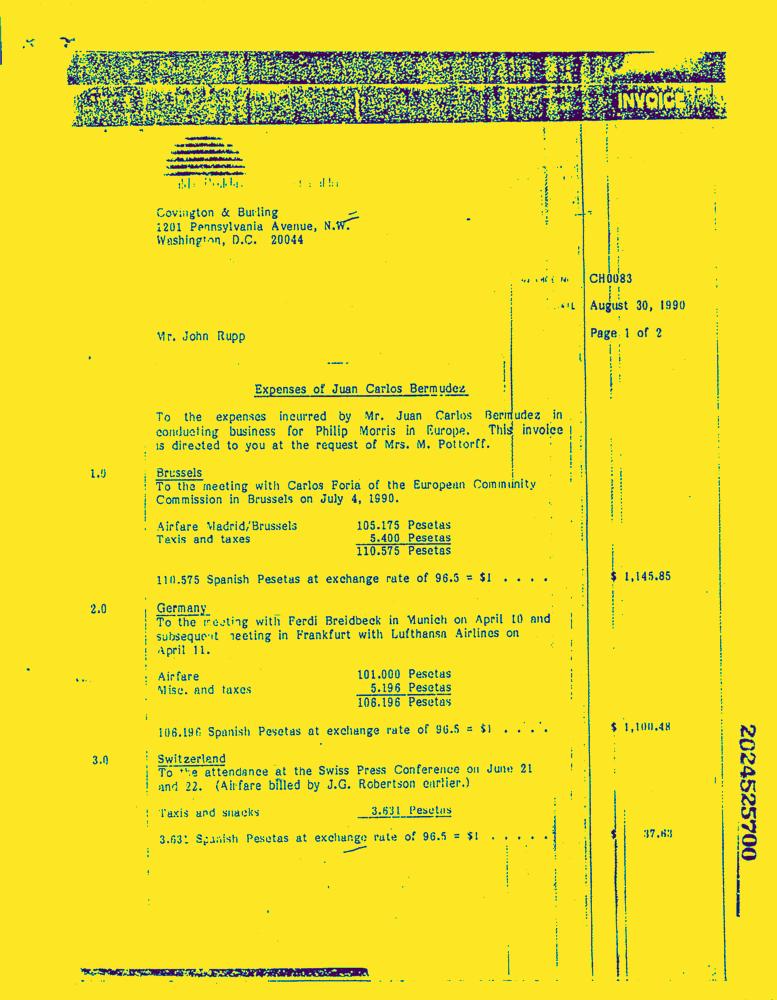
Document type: Invoice-Doc